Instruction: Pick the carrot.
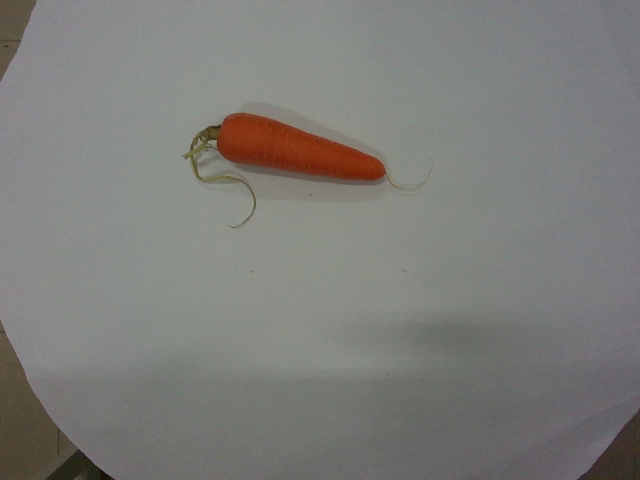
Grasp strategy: vertical